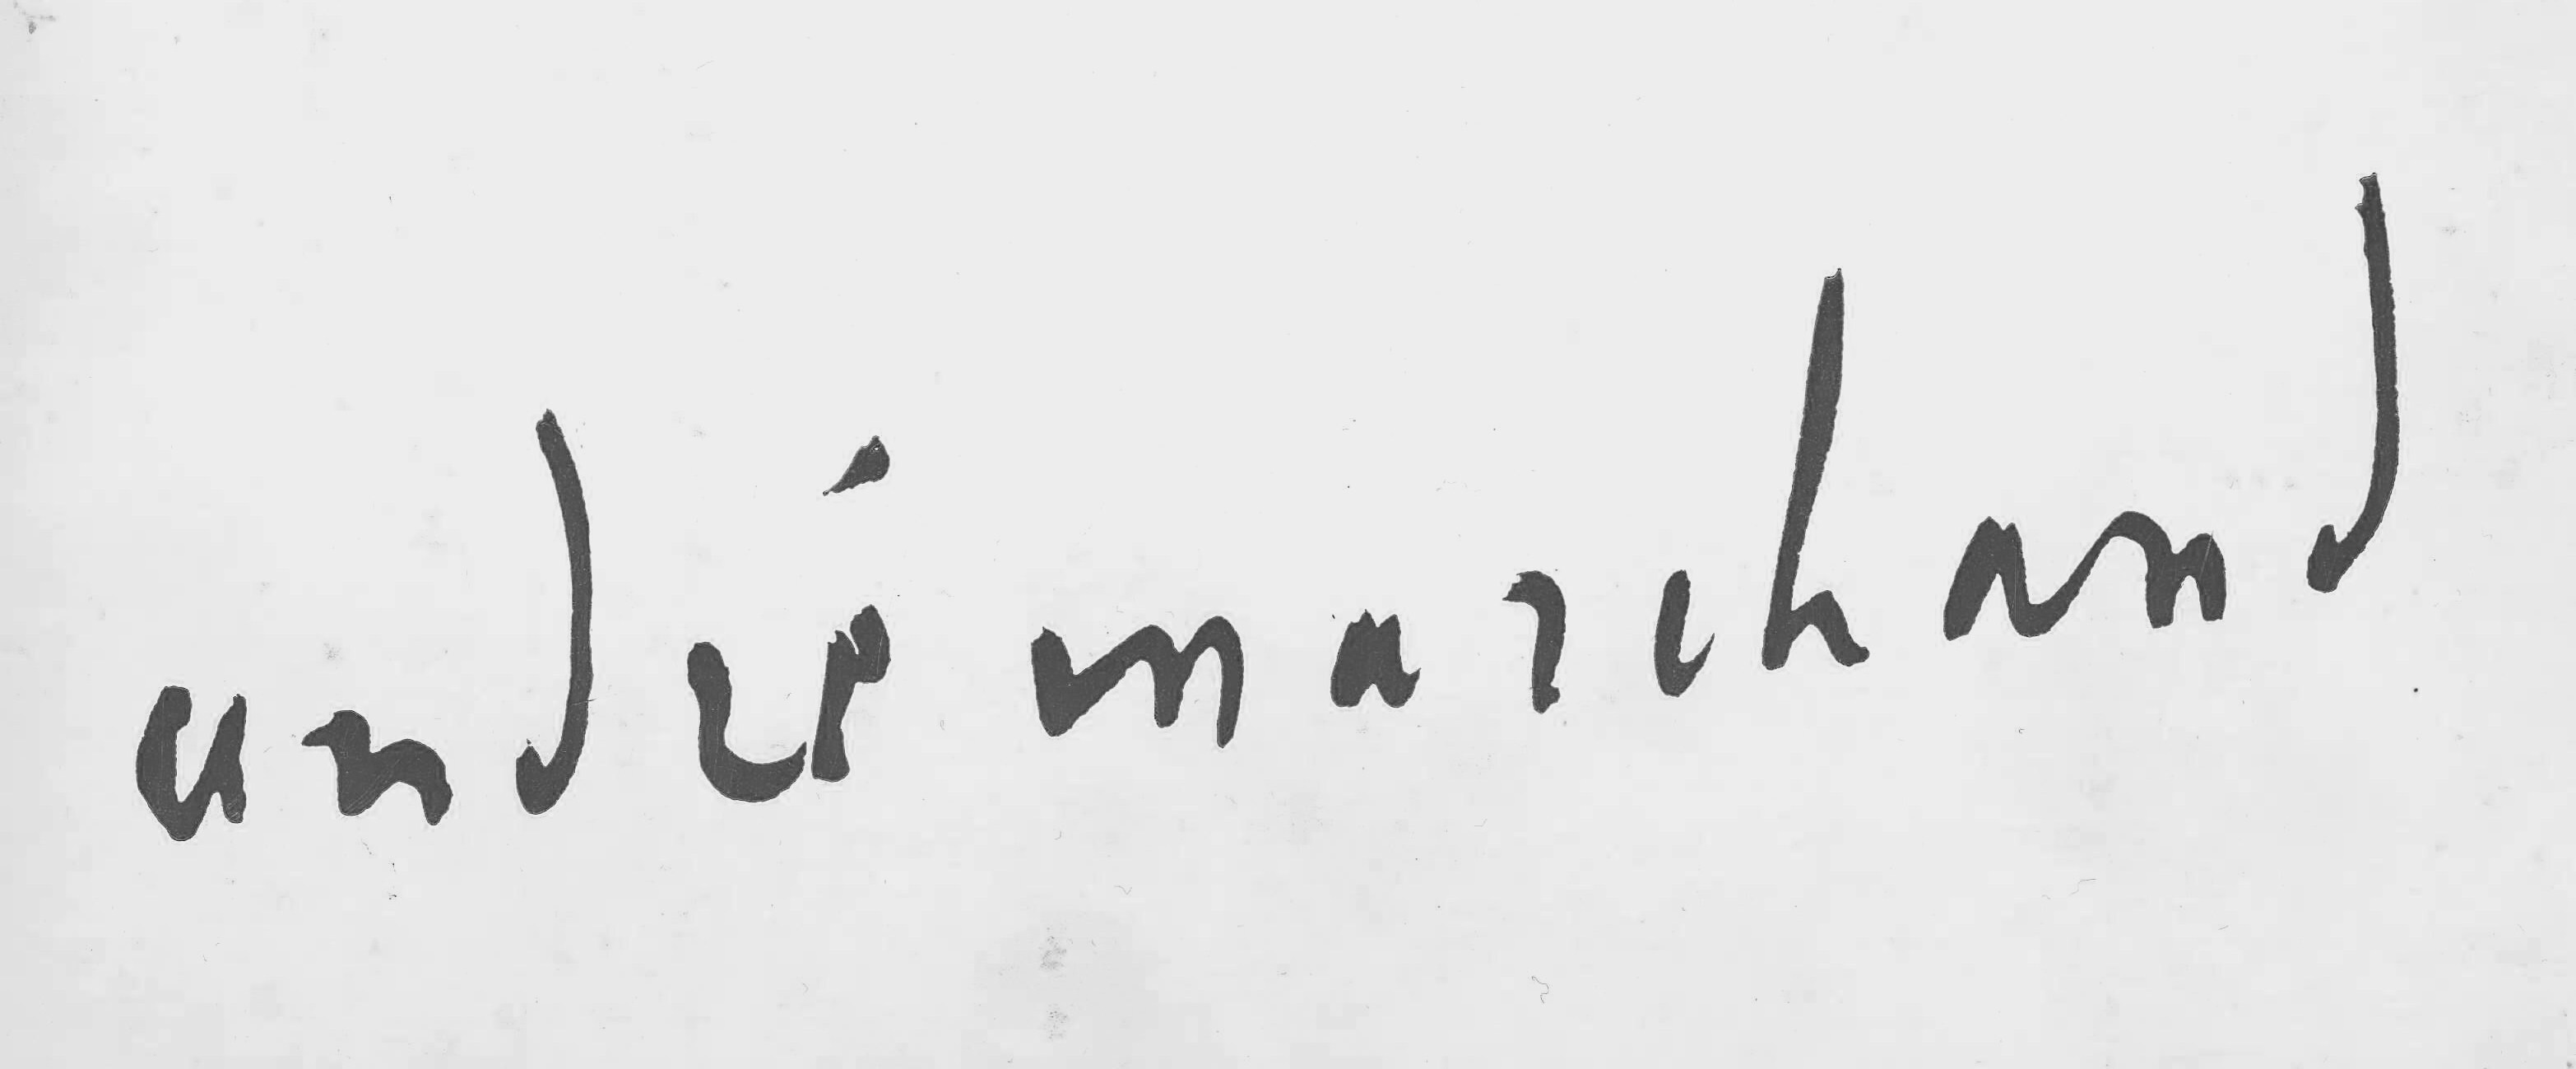
Signature of: andré marchand